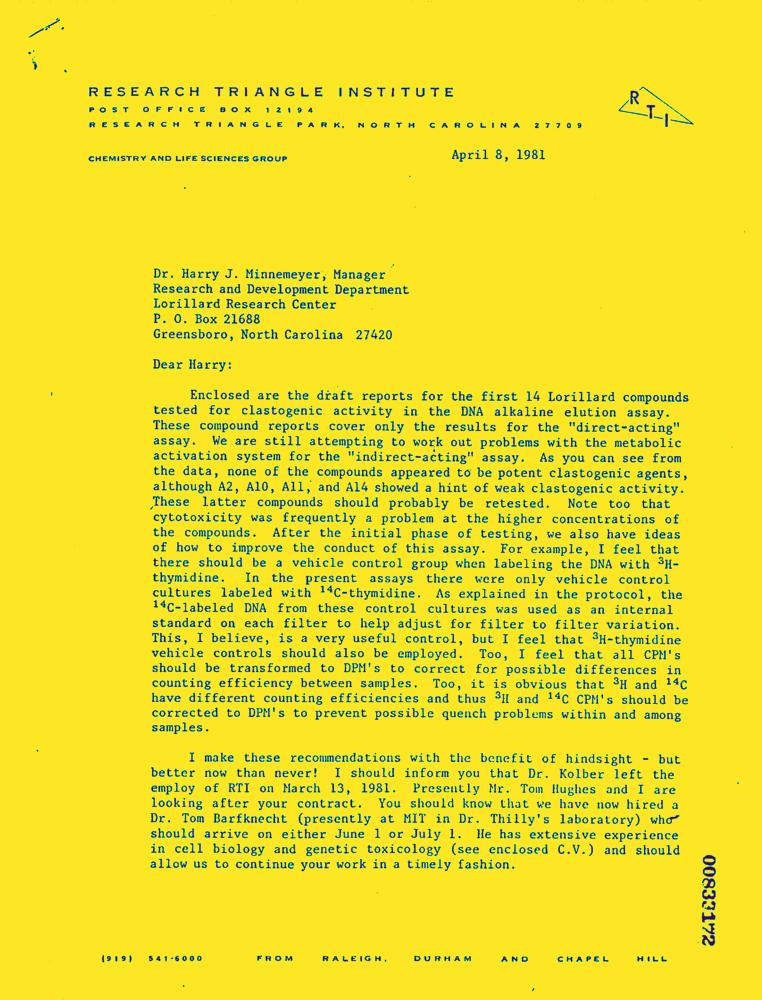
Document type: Letter-Doc